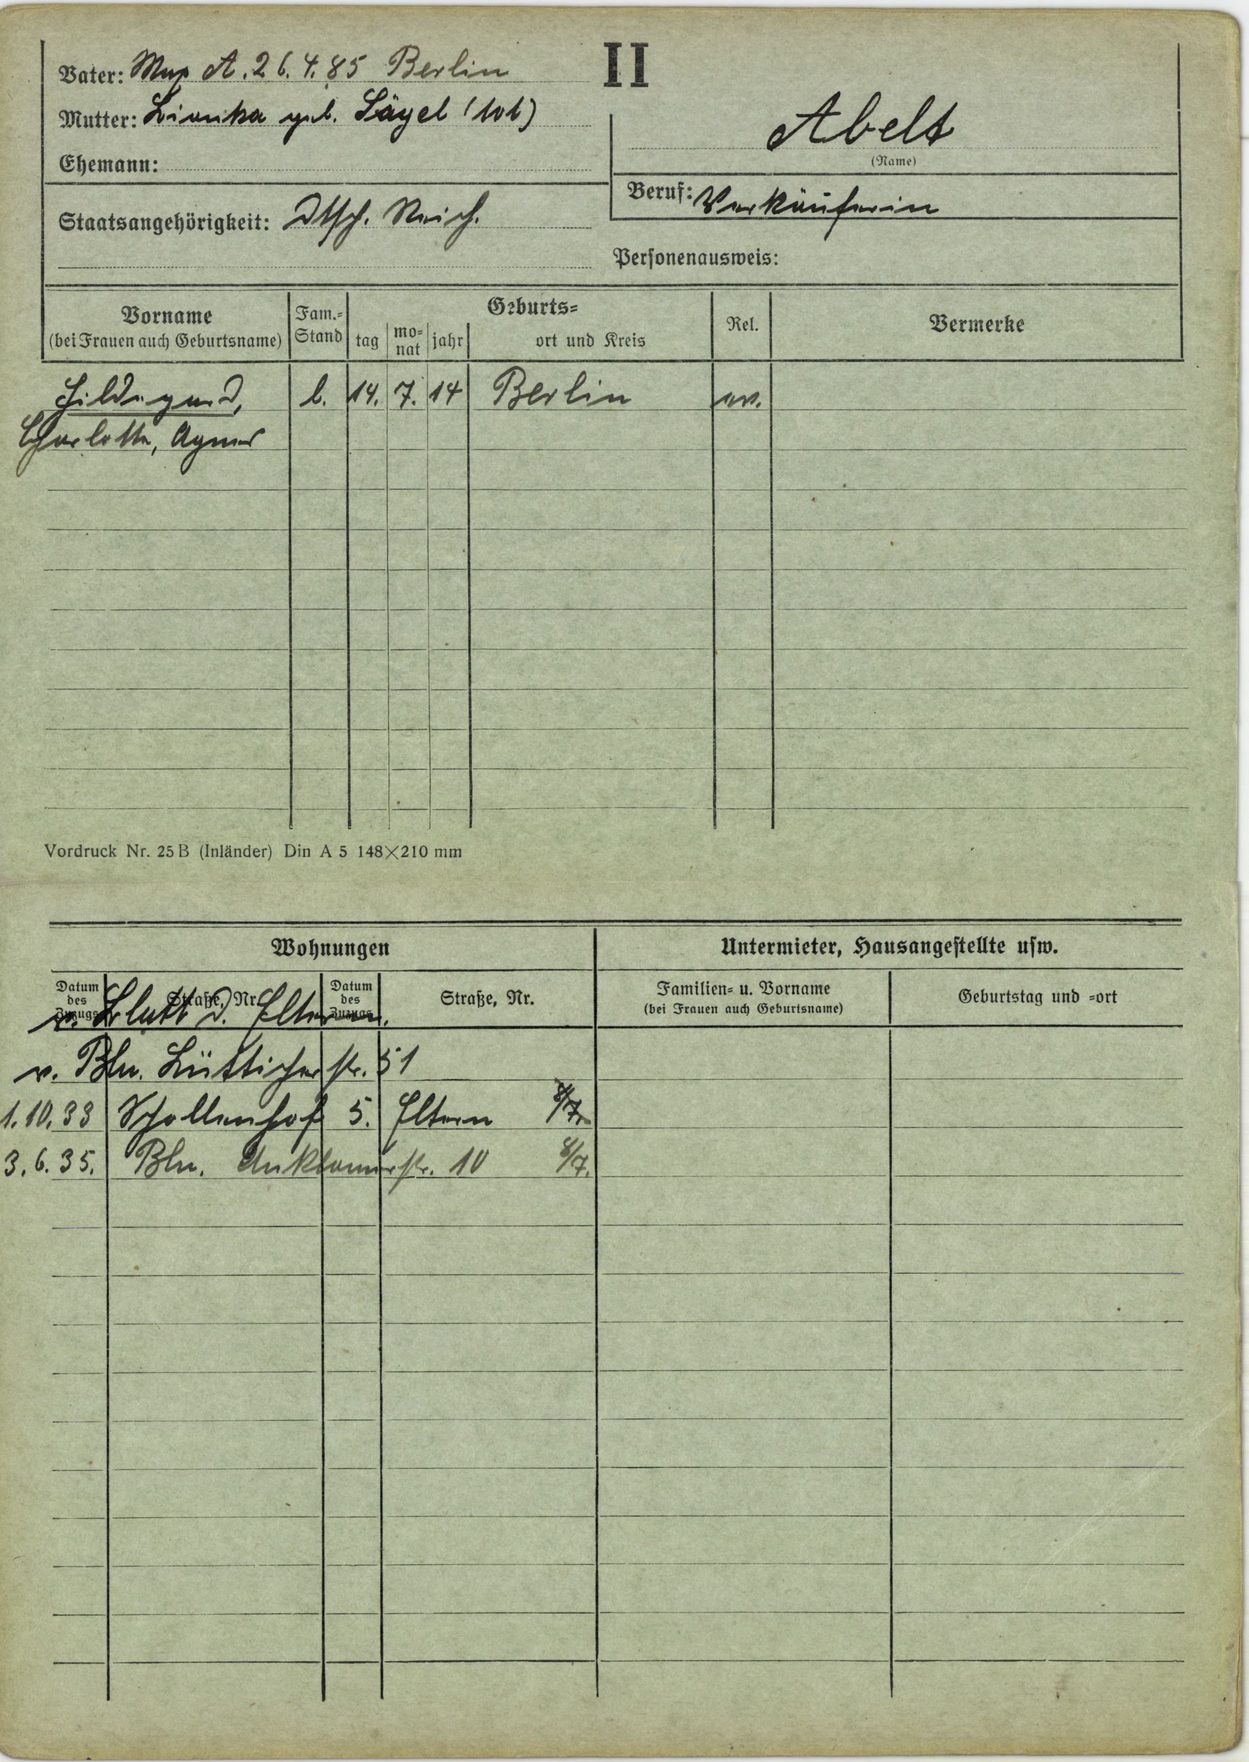
Abeldt